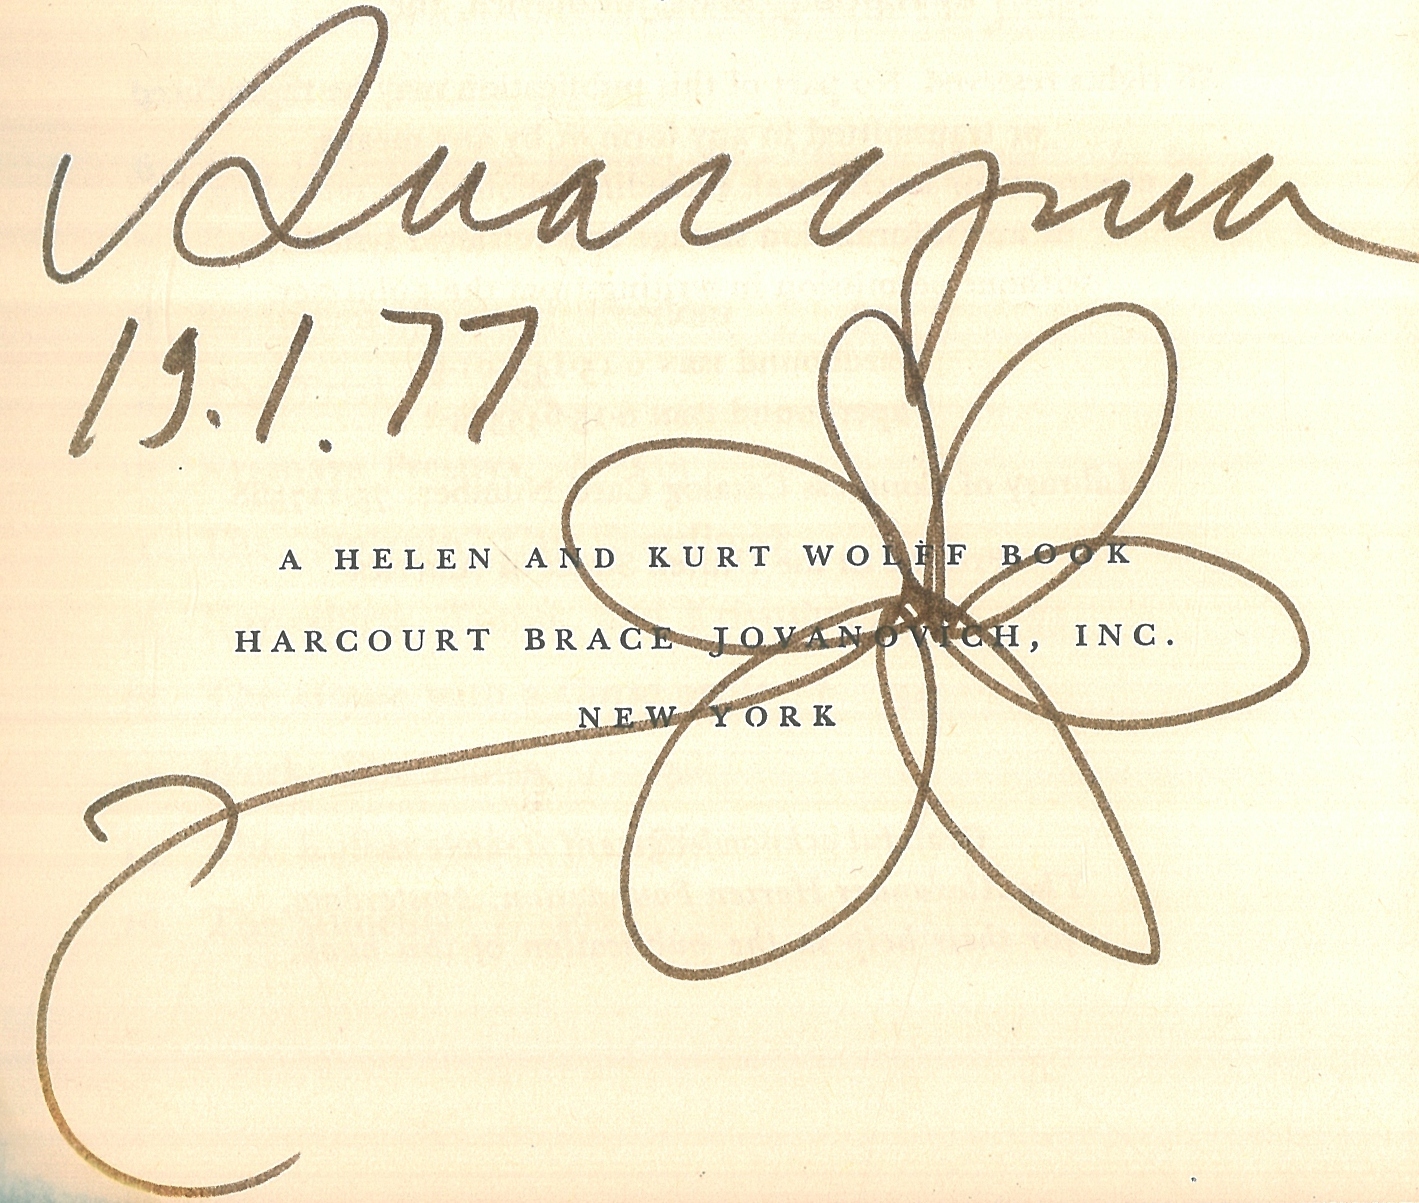
Signature of: andrei amalrik